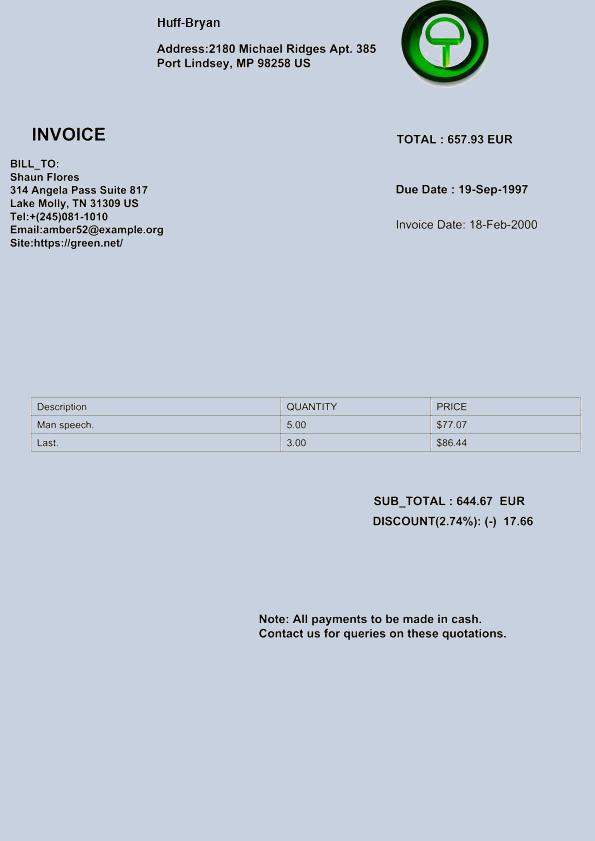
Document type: Invoice